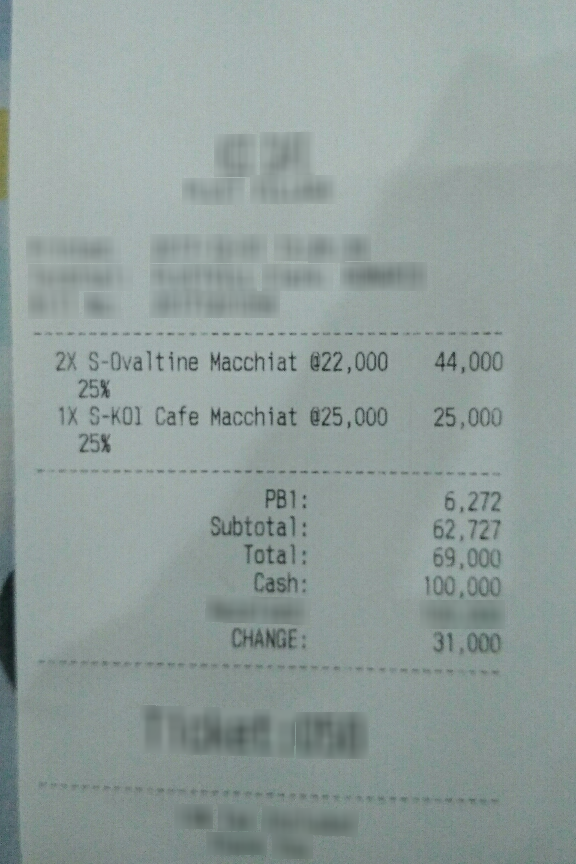
Number of items: 2
Subtotal: 62,727
Tax: 6,272
Total: 69,000
OCR text regions:
text: PB1:
text: 6,272
text: Subtotal:
text: 62,727
text: Total:
text: 69,000
text: Cash:
text: 100,000
text: CHANGE:
text: 31,000
text: 2X
text: S-Ovaltine
text: Macchiat
text: @22,000
text: 44,000
text: 25%
text: 1X
text: S-KOI
text: Cafe
text: Macchiat
text: @25,000
text: 25,000
text: 25%